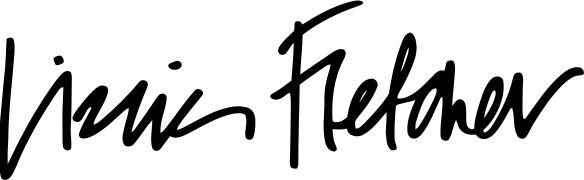
Signature of: lizzie pannill fletcher